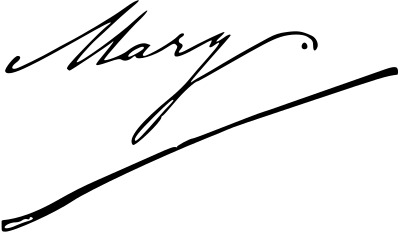
Signature of: mary princess royal and countess of harewood